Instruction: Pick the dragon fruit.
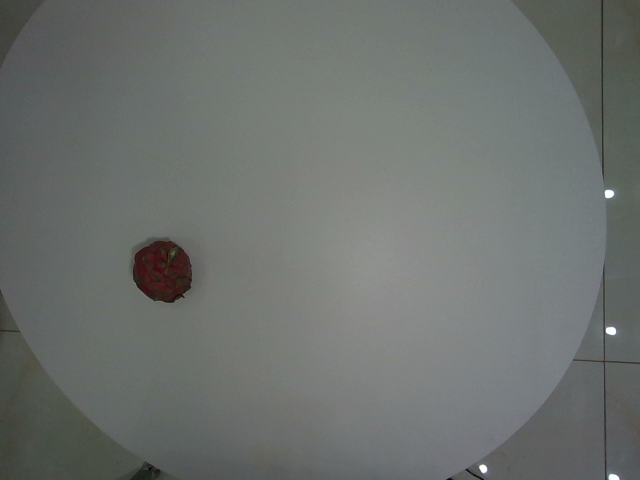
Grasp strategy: vertical